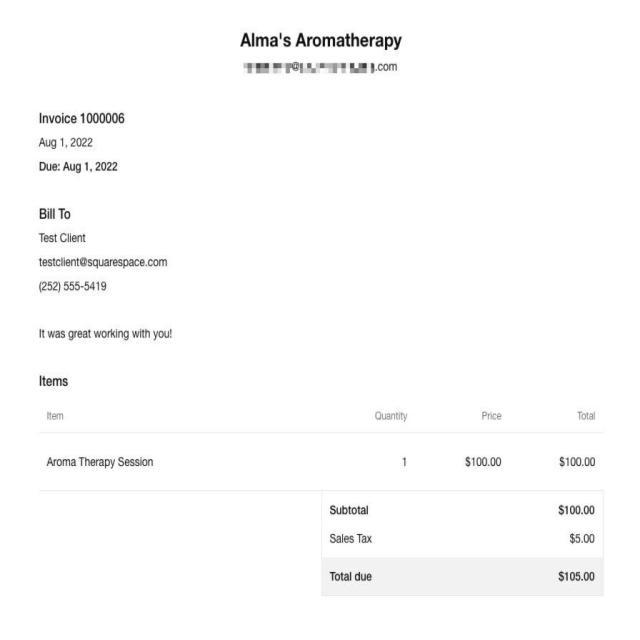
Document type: Invoice